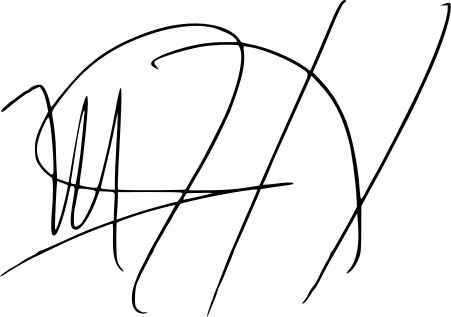
Signature of: marcela revollo